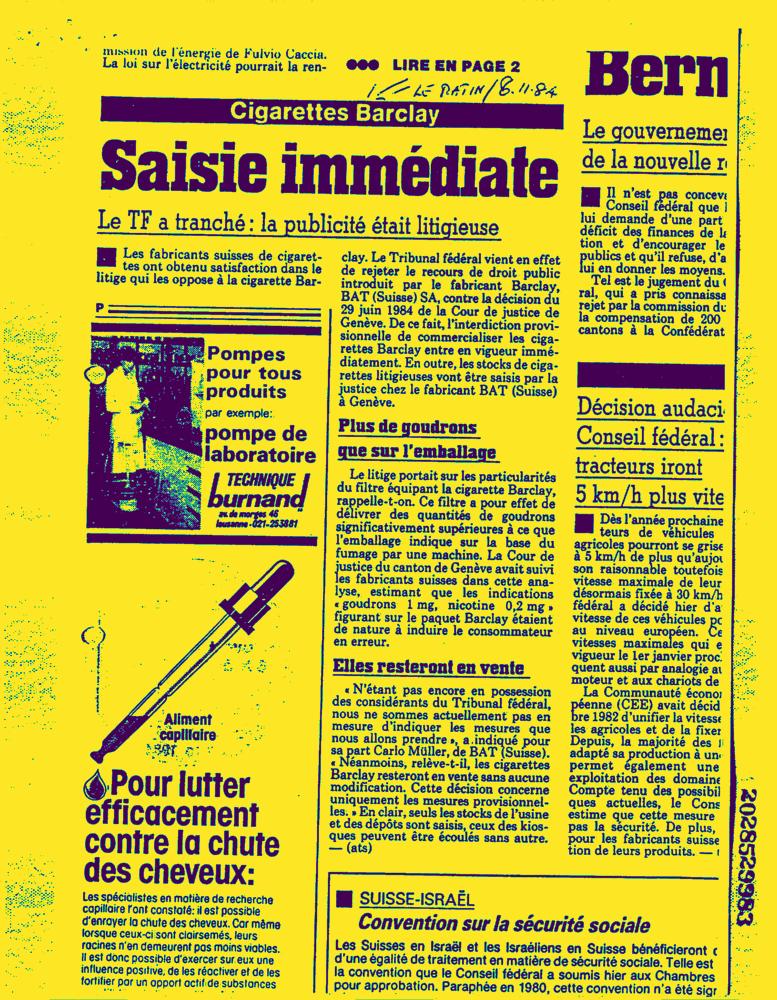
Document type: News-Article